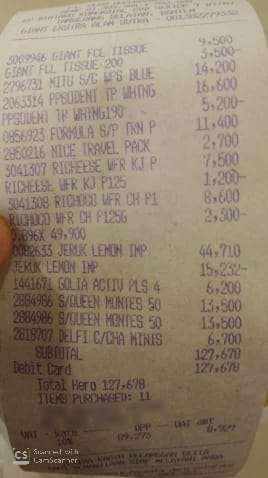
Number of items: 12
Subtotal: 127,678
Total: 127,678
OCR text regions:
text: GIANT
text: FCL
text: TISSUE
text: 9,500
text: GIANT
text: FCL
text: TISSUE
text: 200
text: 3,500-
text: 2796731
text: MITU
text: S/C
text: BLUE
text: 14,200
text: 2063314
text: PPSODENT
text: TP
text: WHTNG
text: 16,600
text: PPSODENT
text: TP
text: WHTNG190
text: 5,200-
text: 0856923
text: FORMULA
text: S/P
text: P
text: 11,400
text: 2850216
text: NICE
text: TRAVEL
text: PACK
text: 2,700
text: 3041307
text: RICHEESE
text: WFR
text: KJ
text: P
text: 7,500
text: RICHEESE
text: WFR
text: KJ
text: P125
text: 1,200-
text: 3041308
text: RICHOCO
text: WFR
text: CH
text: P1
text: 8,600
text: RICHOCO
text: WFR
text: CH
text: P125G
text: 2,500-
text: JERUK
text: LEMON
text: IMP
text: 44,710
text: JERUK
text: LEMON
text: IMP
text: 15,232-
text: 0,896X
text: 49,900
text: 1441671
text: GOLIA
text: ACTIV
text: PLS
text: 4
text: 6,200
text: 2884986
text: S/QUEEN
text: MONTES
text: 50
text: 13,500
text: 2884986
text: S/QUEEN
text: MONTES
text: 50
text: 13,500
text: 2818707
text: DELFI
text: C/CHA
text: MINIS
text: 6,700
text: SUBTOTAL
text: 127,678
text: Debit
text: Card
text: 127,678
text: ITEMS
text: PURCHASED:
text: 11
text: Total
text: Hero
text: 127,678